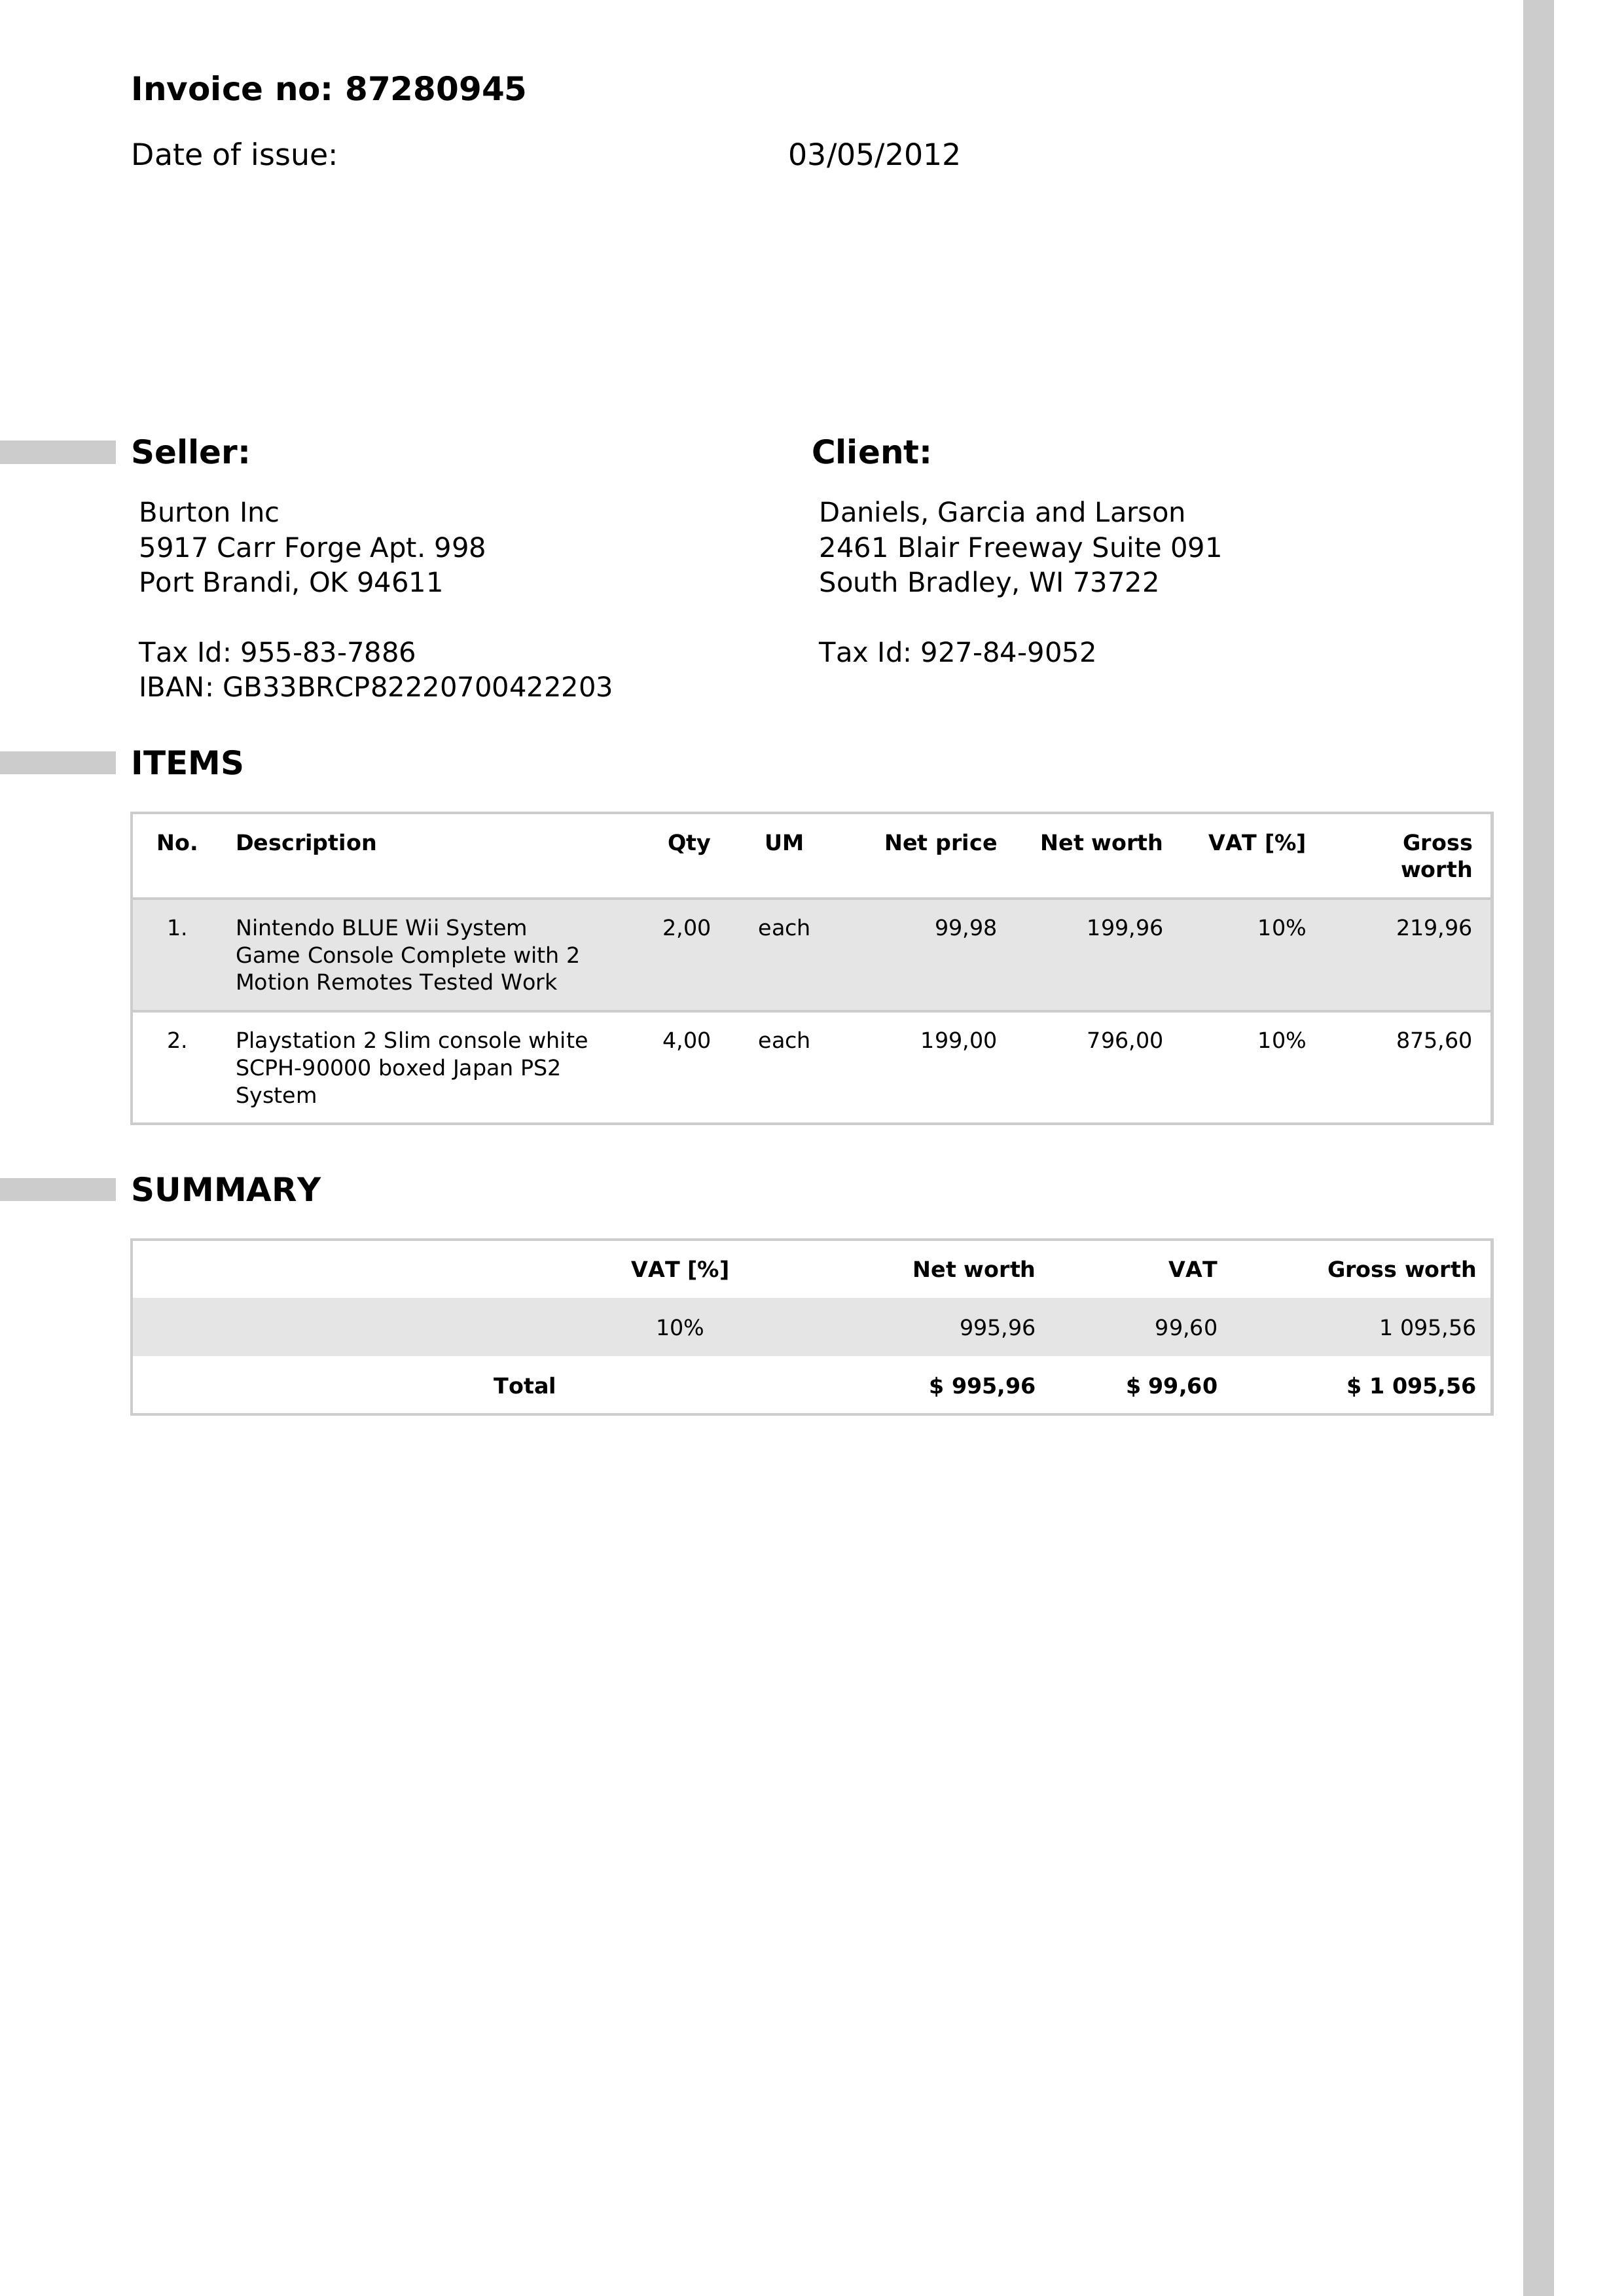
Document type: Invoice